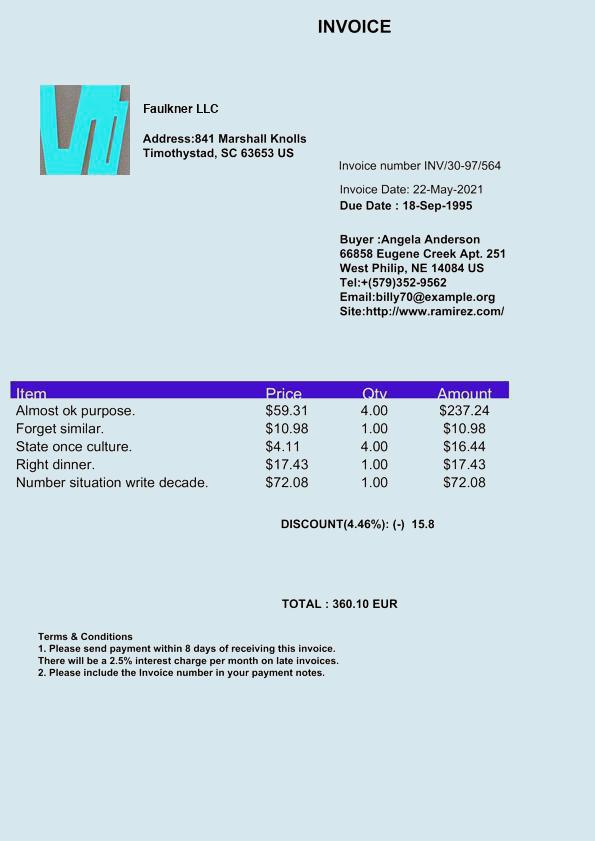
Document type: Invoice